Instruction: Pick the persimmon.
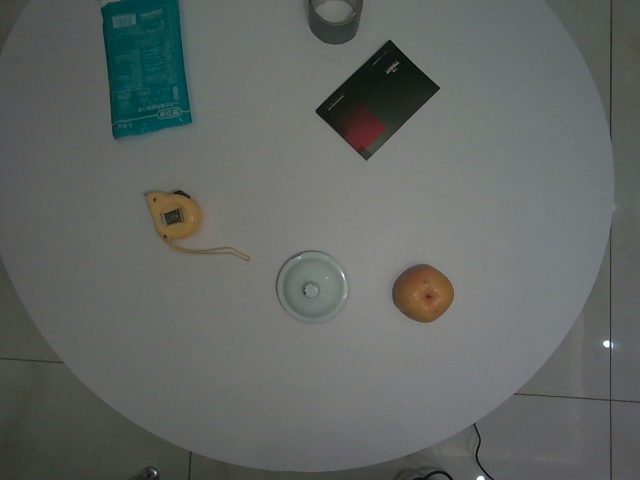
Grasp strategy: vertical